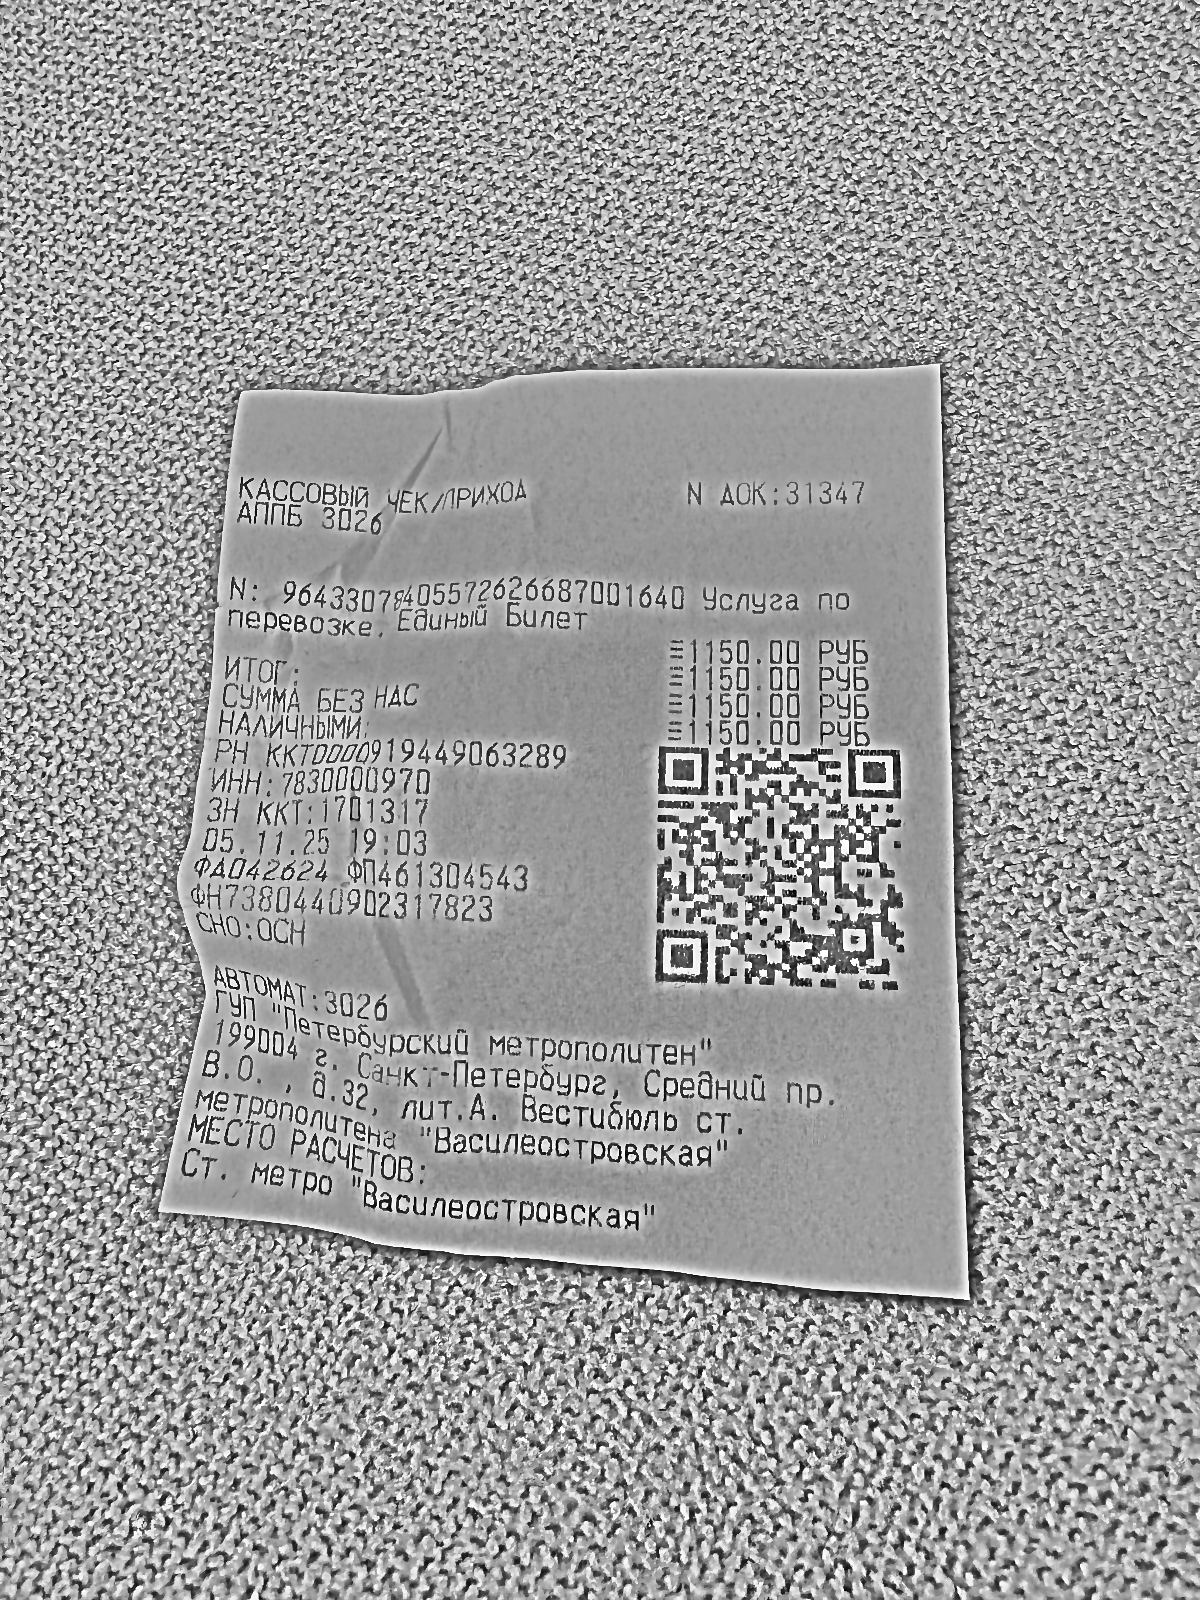
Продавец: ГУП "Петербургский метрополитен"
ИНН: 7830000970
Дата: 05.11.25
Товары: N: 96433078405572626687001640 Услуга по перевозке. Единый Билет
Количество: 1
Цена: 70.00
Сумма: 70.00
Итого: 1150.00 РУБ